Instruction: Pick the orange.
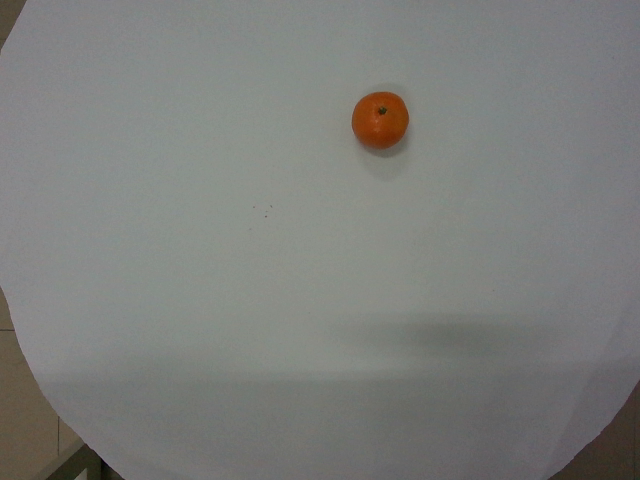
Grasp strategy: vertical